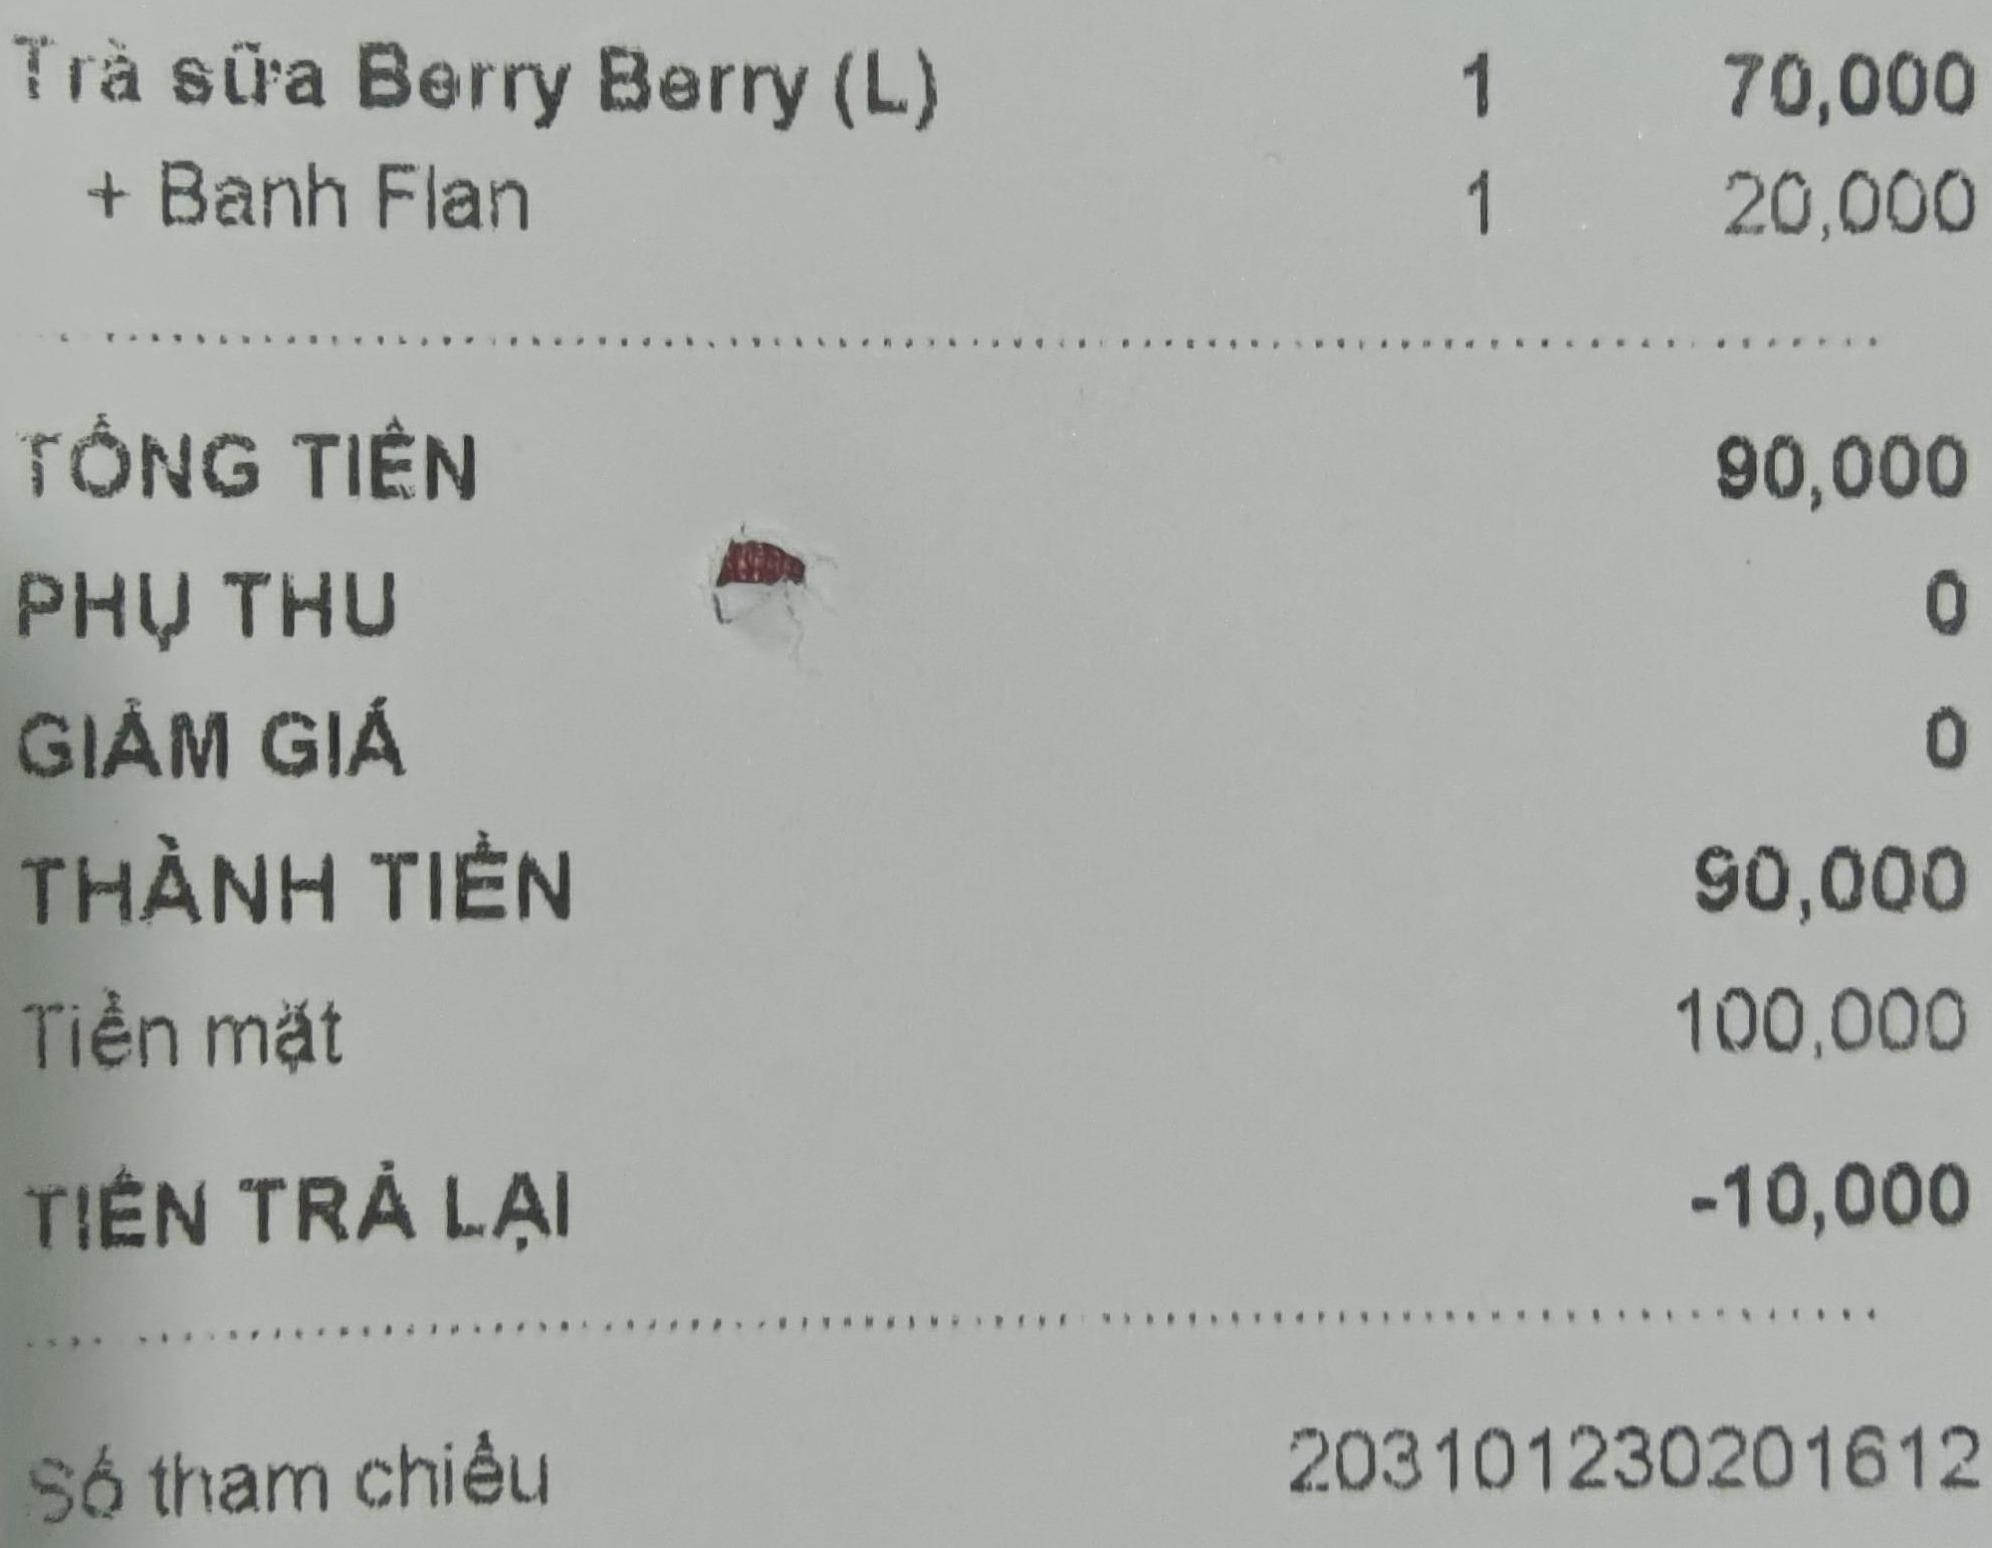
<table>
<tr>
<td>Trà sữa Berry Berry (L)</td>
<td>1</td>
<td>70,000</td>
</tr>
<tr>
<td>+ Banh Flan</td>
<td>1</td>
<td>20,000</td>
</tr>
</table>

TỔNG TIỀN 90,000
PHỤ THU 0
GIẢM GIÁ 0
THÀNH TIỀN 90,000
Tiền mặt 100,000
TIỀN TRẢ LẠI -10,000

Số tham chiếu 203101230201612